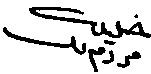
Signature of: khalil mardam bey